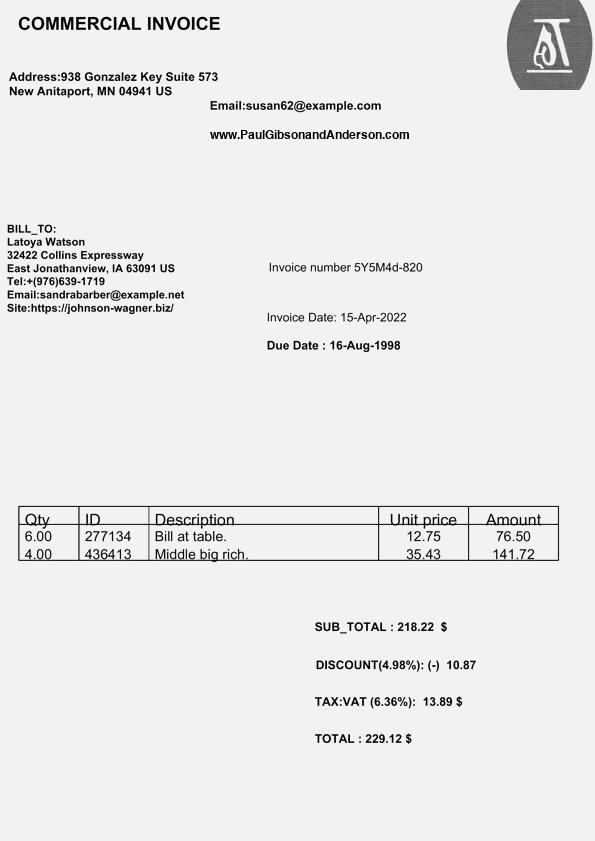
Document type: Invoice